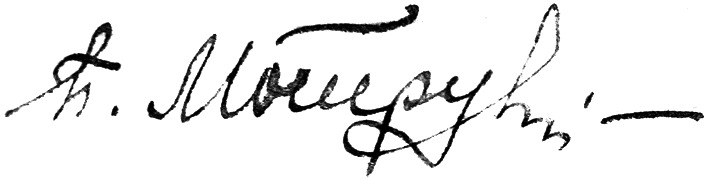
Signature of: q61116335